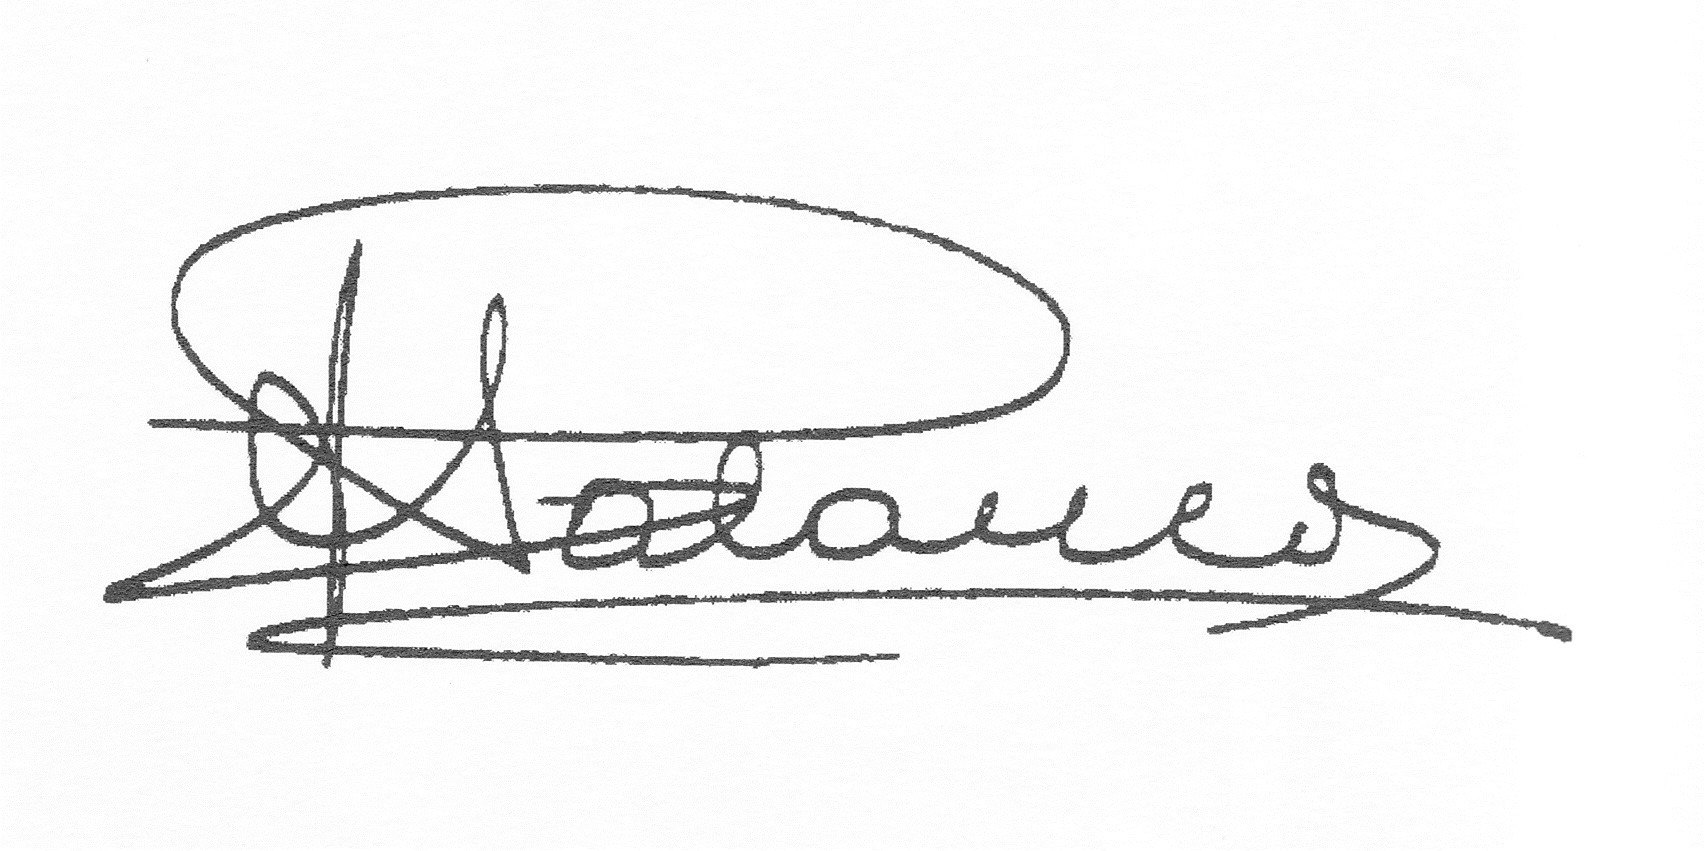
Signature of: armando palanca